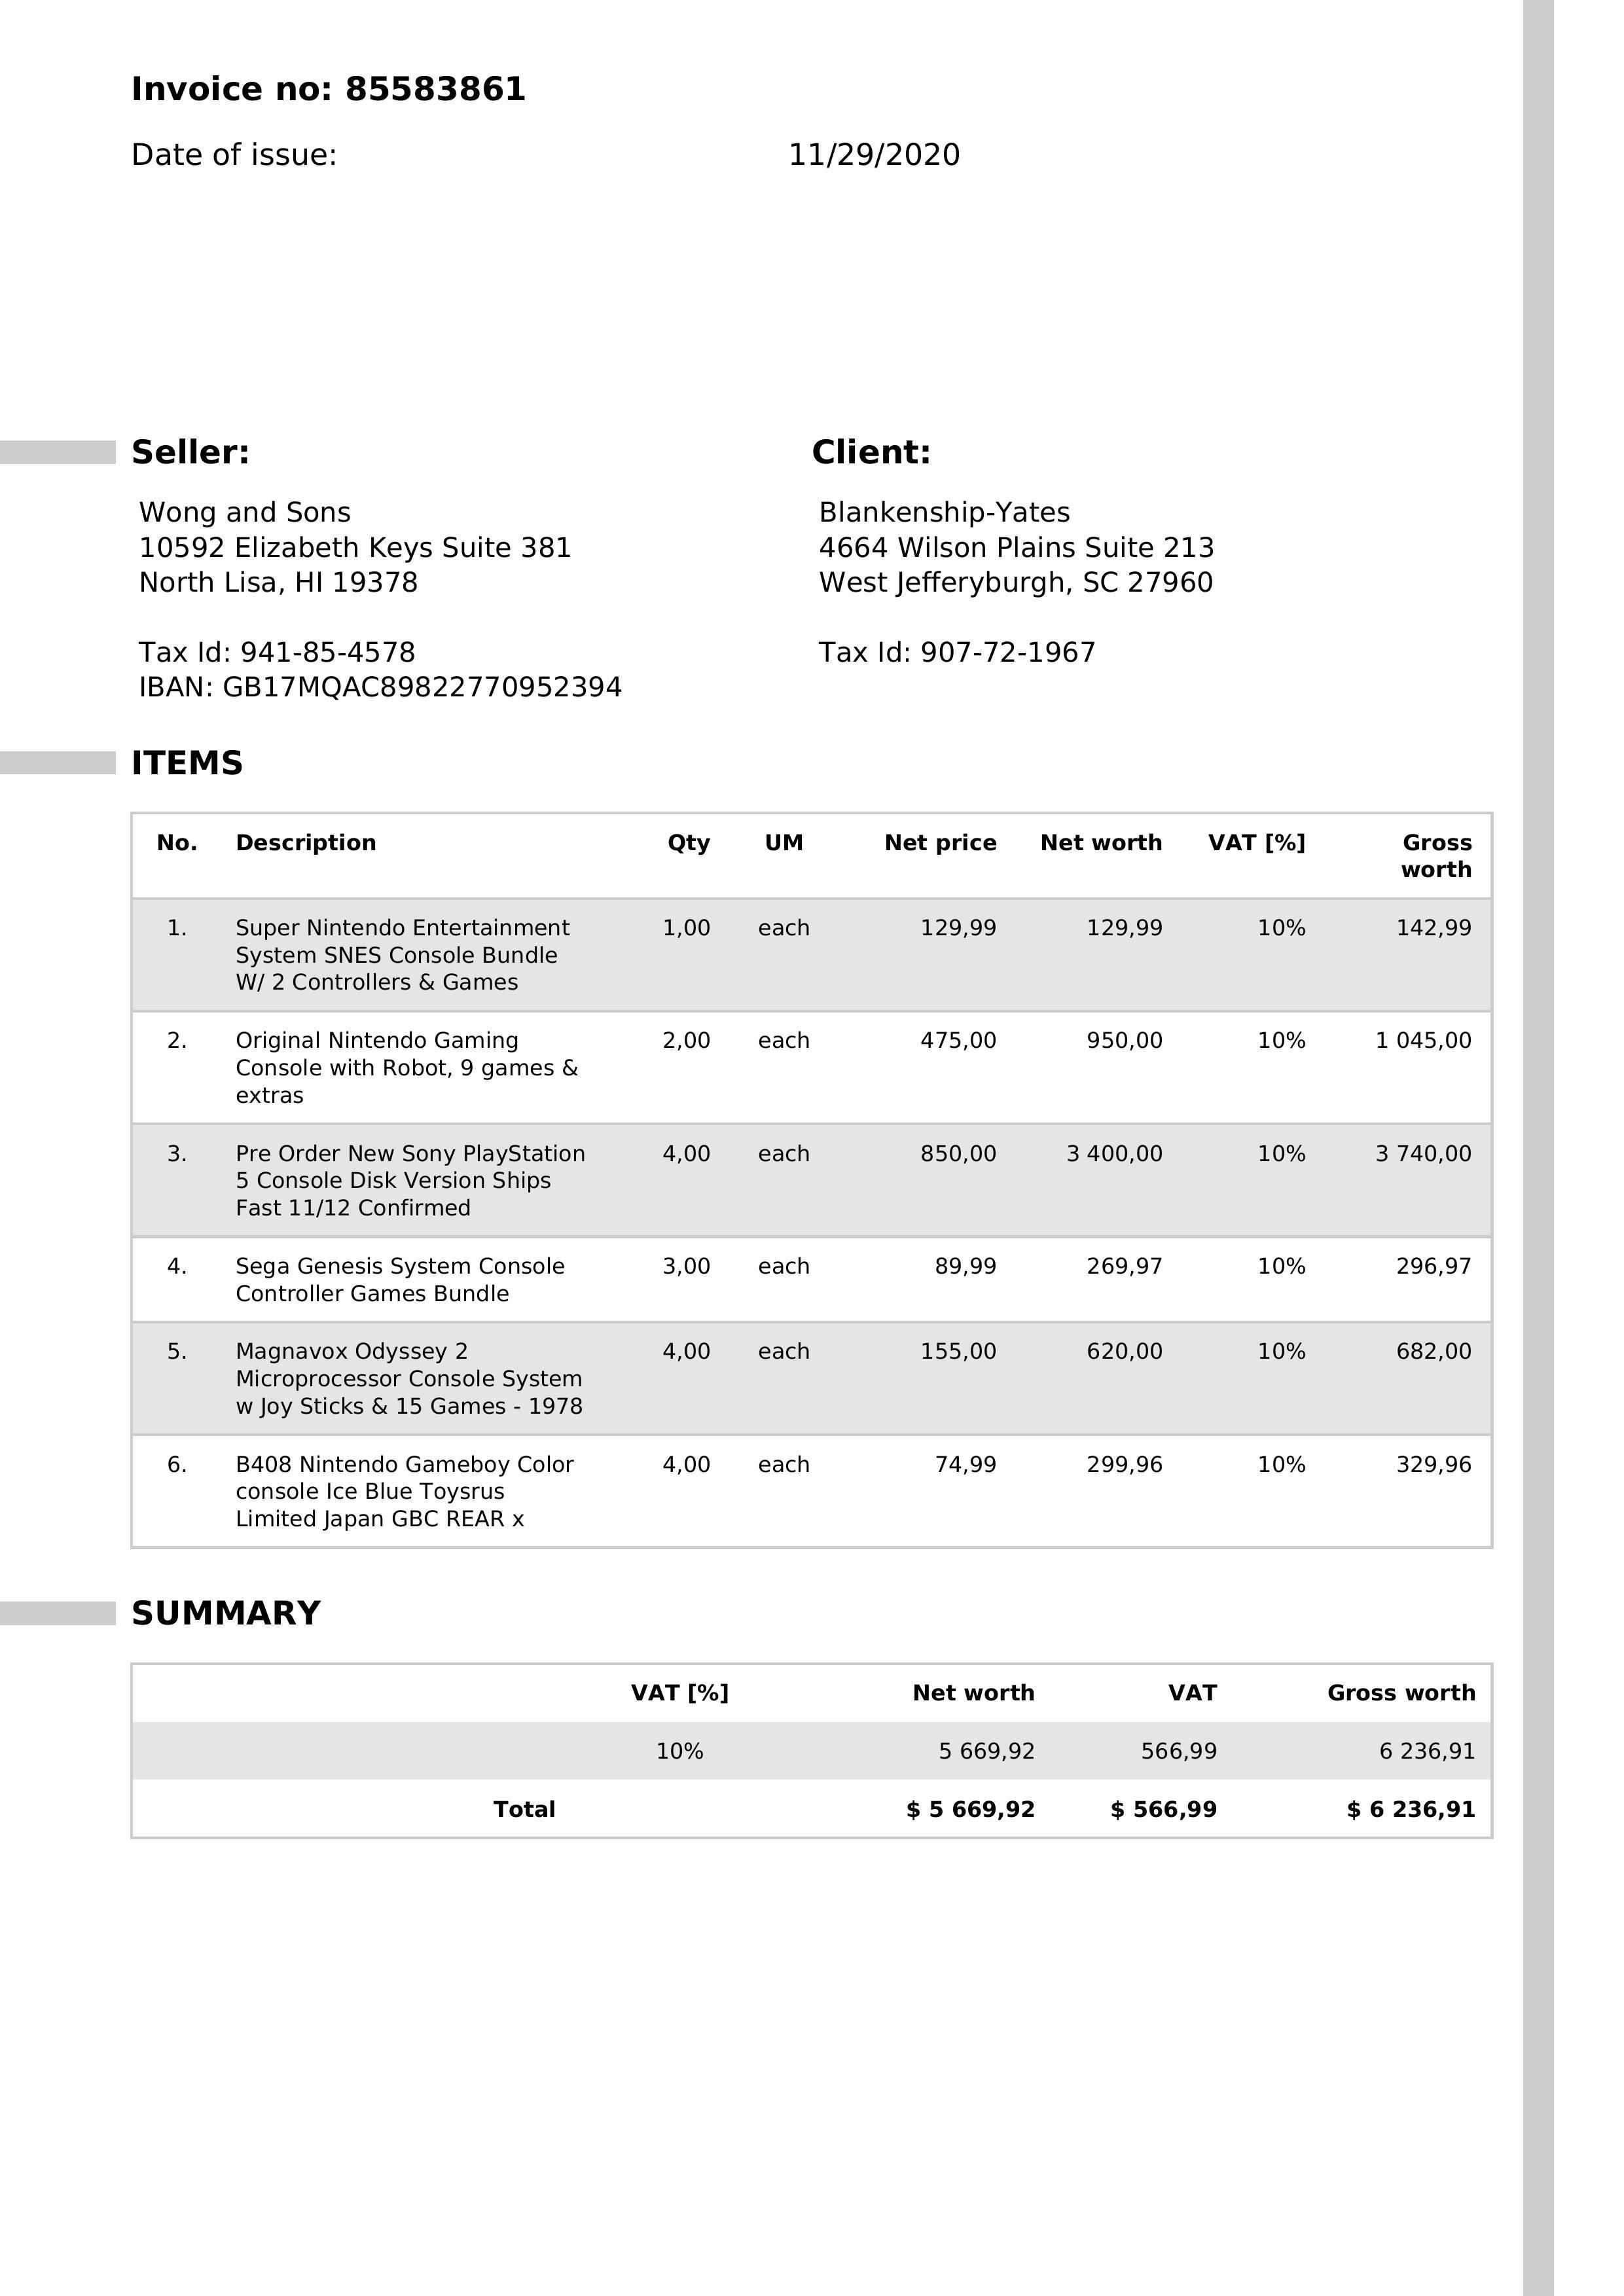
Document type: Invoice